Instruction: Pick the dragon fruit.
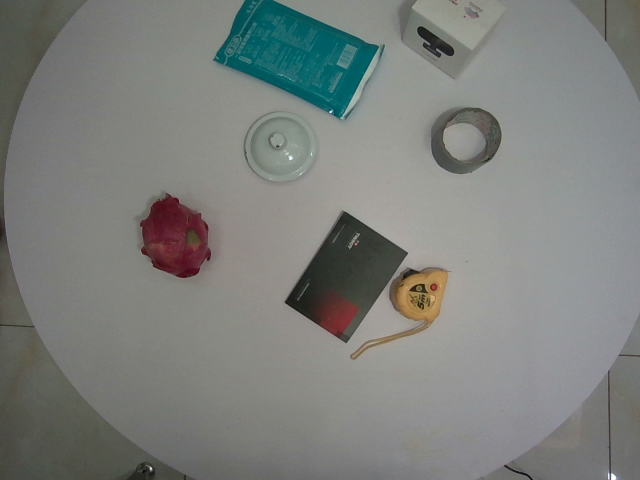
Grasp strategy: vertical